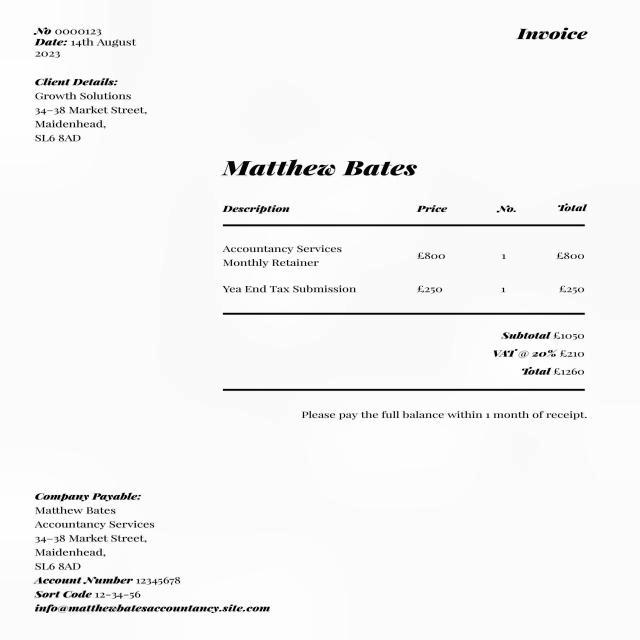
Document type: Invoice